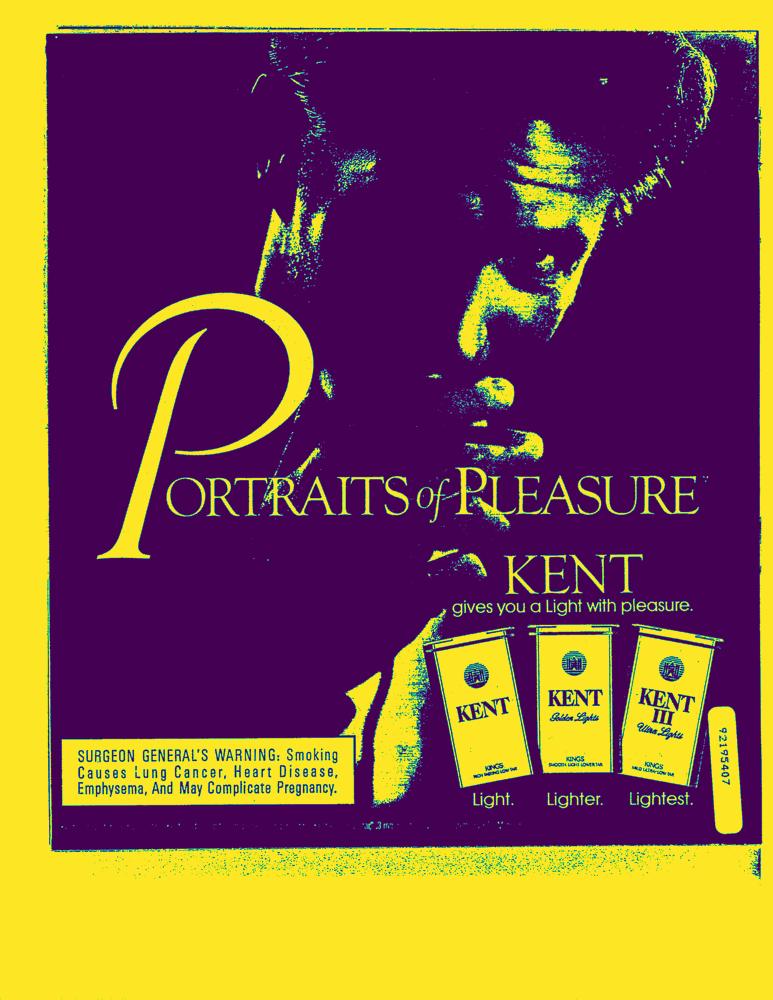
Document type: AD